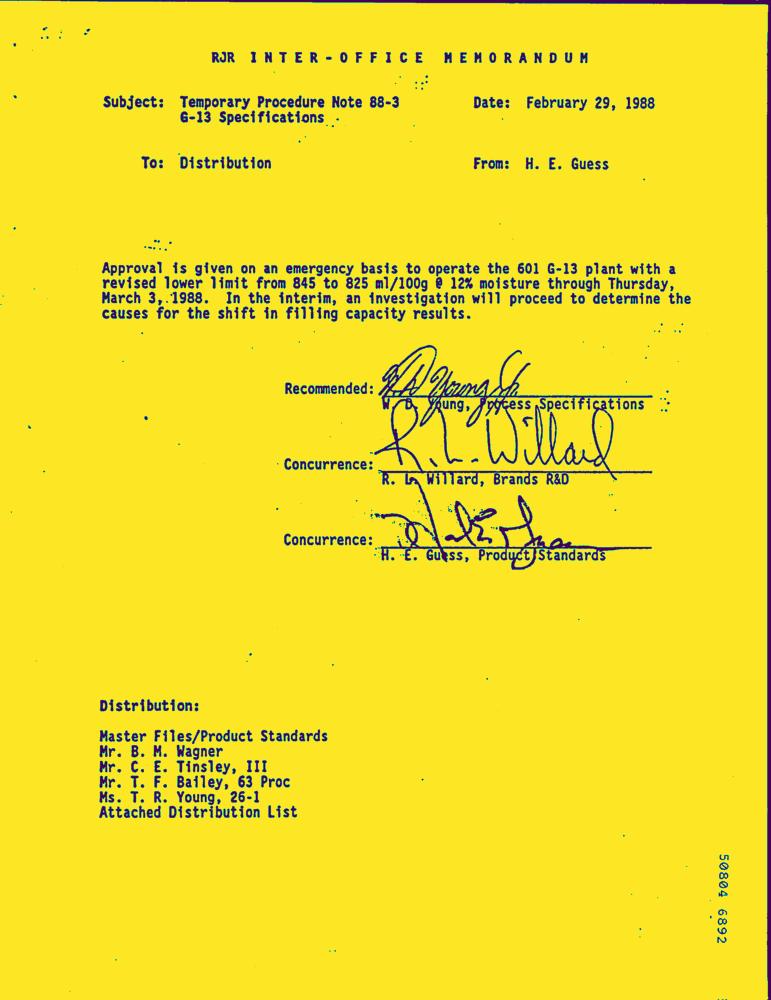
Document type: Letter-Doc